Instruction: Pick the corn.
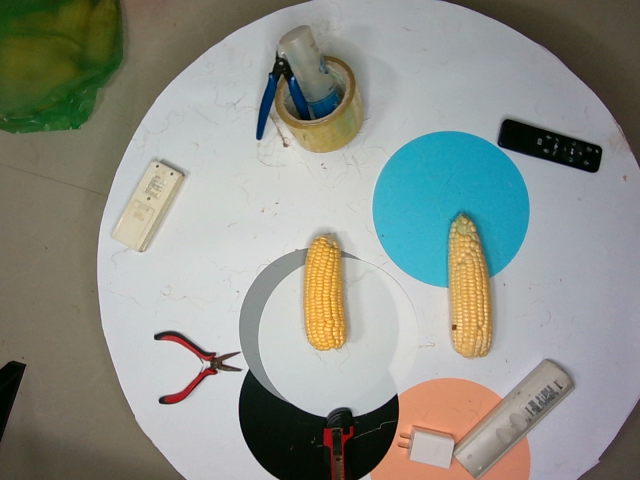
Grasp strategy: vertical